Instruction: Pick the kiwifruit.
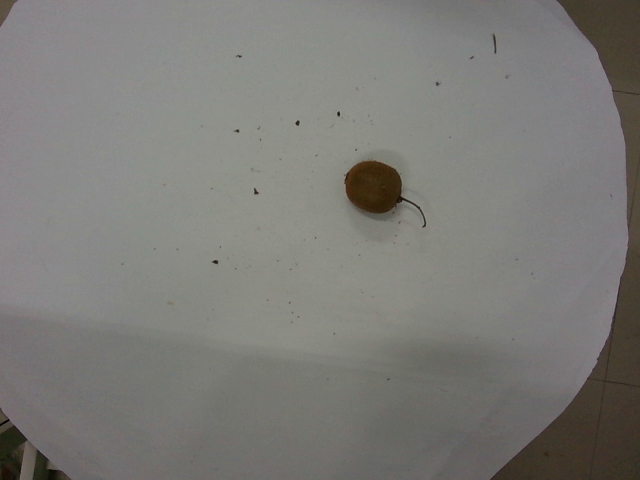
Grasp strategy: vertical